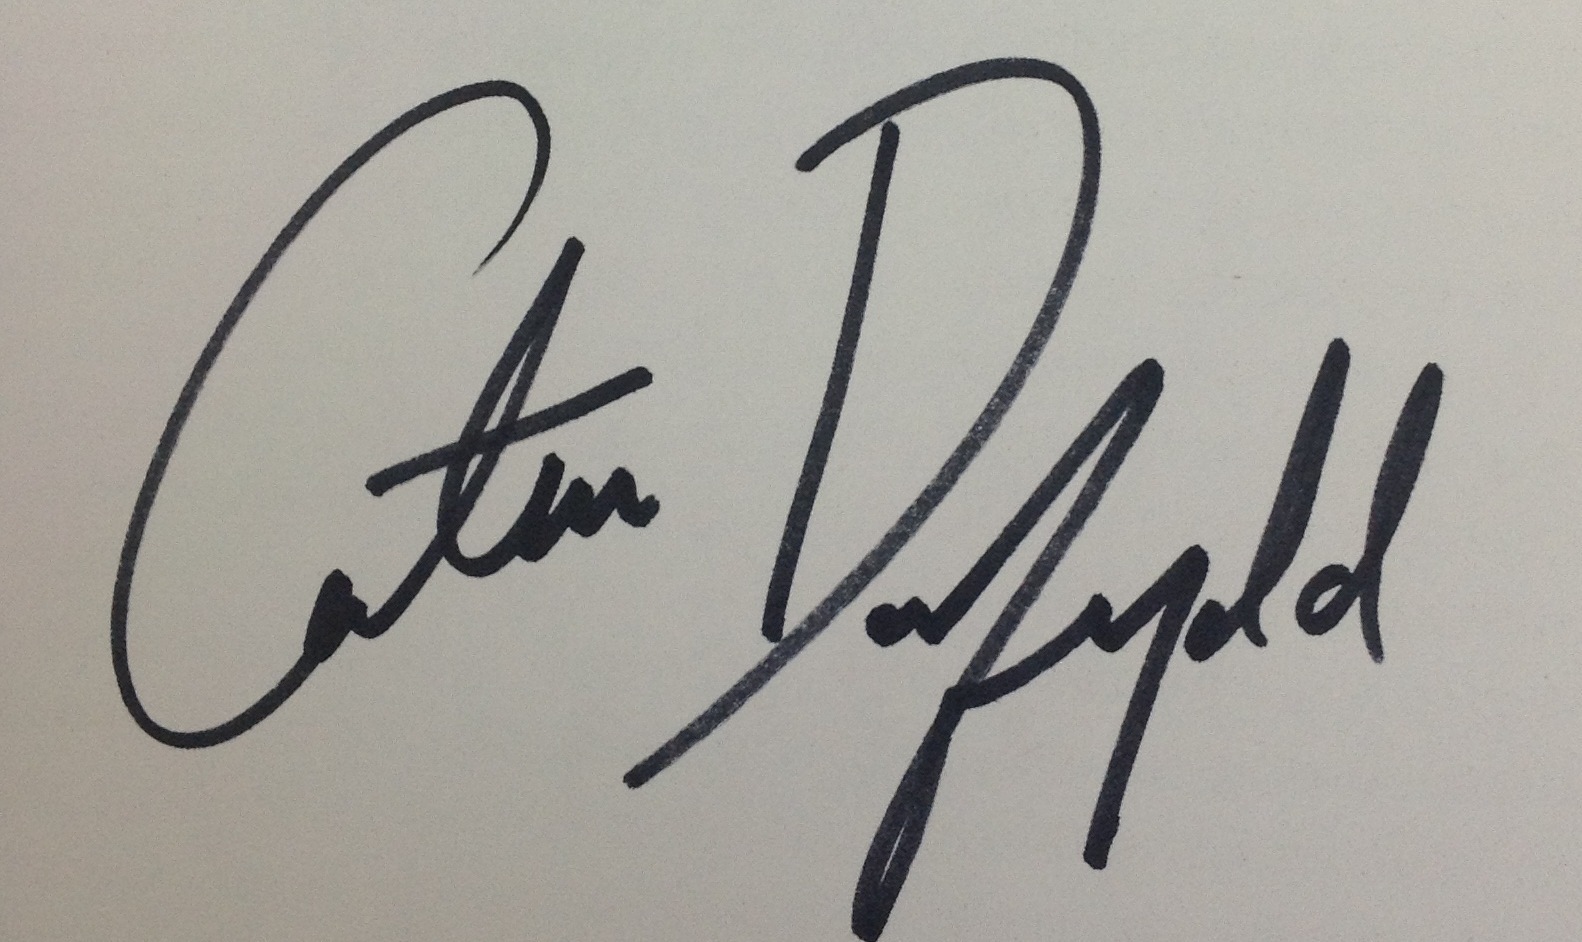
Signature of: catrin dafydd